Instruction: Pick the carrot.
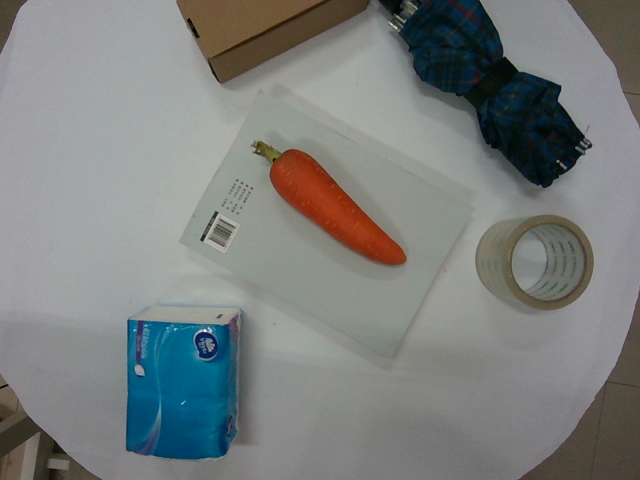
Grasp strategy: vertical